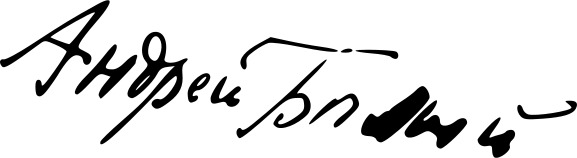
Signature of: andrei bely